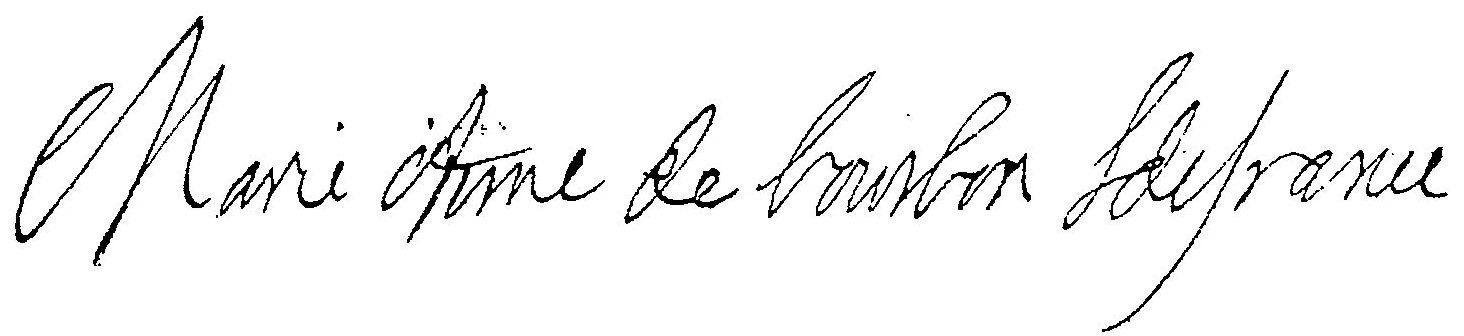
Signature of: marie anne de bourbon